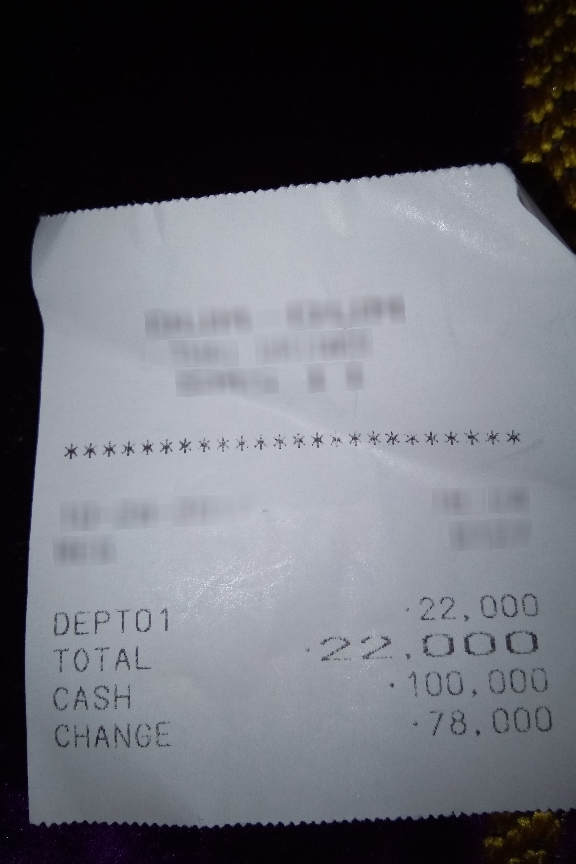
Number of items: 2
Total: 22,000
OCR text regions:
text: DEPT01
text: 22,000
text: TOTAL
text: 22,000
text: CASH
text: 100,000
text: CHANGE
text: 78,000